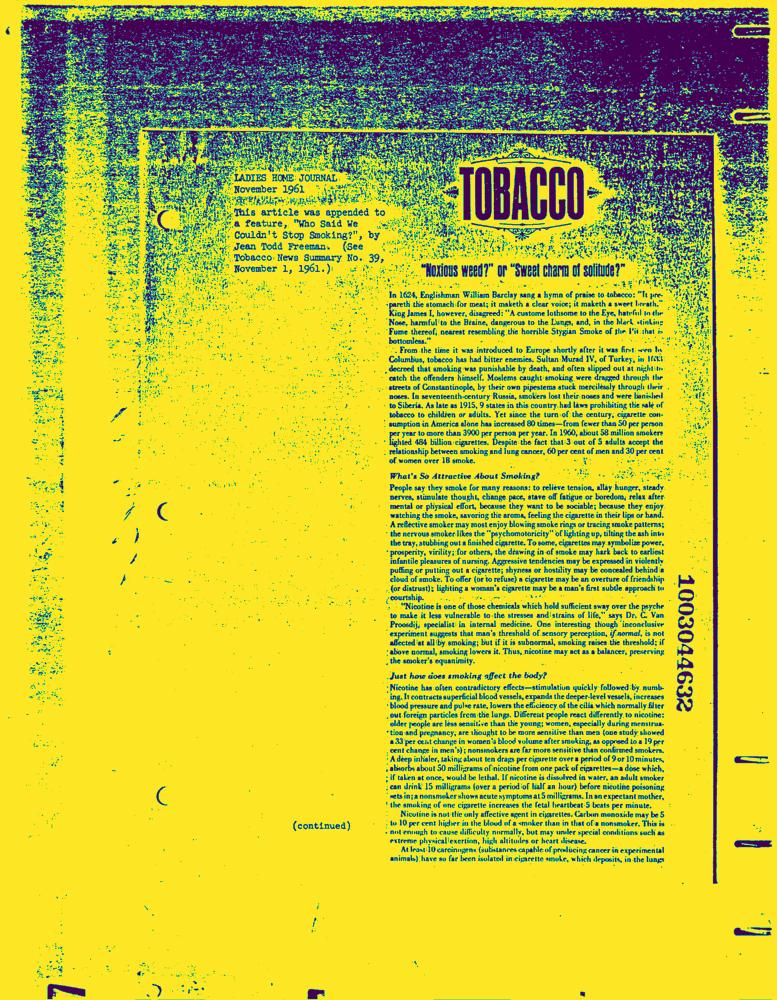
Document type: News-Article